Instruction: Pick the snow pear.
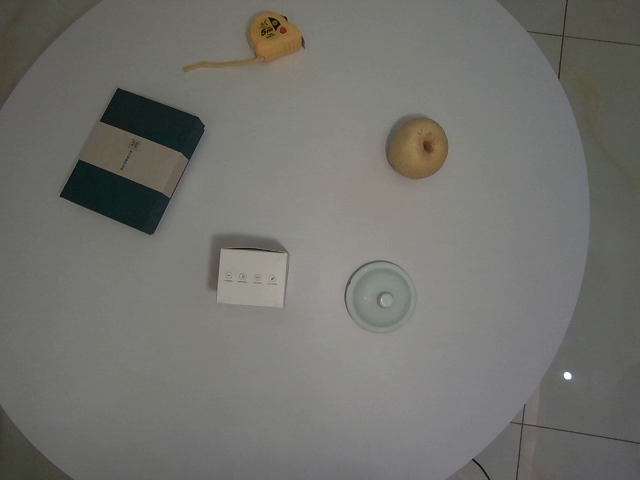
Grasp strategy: vertical